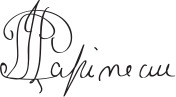
Signature of: louis joseph papineau